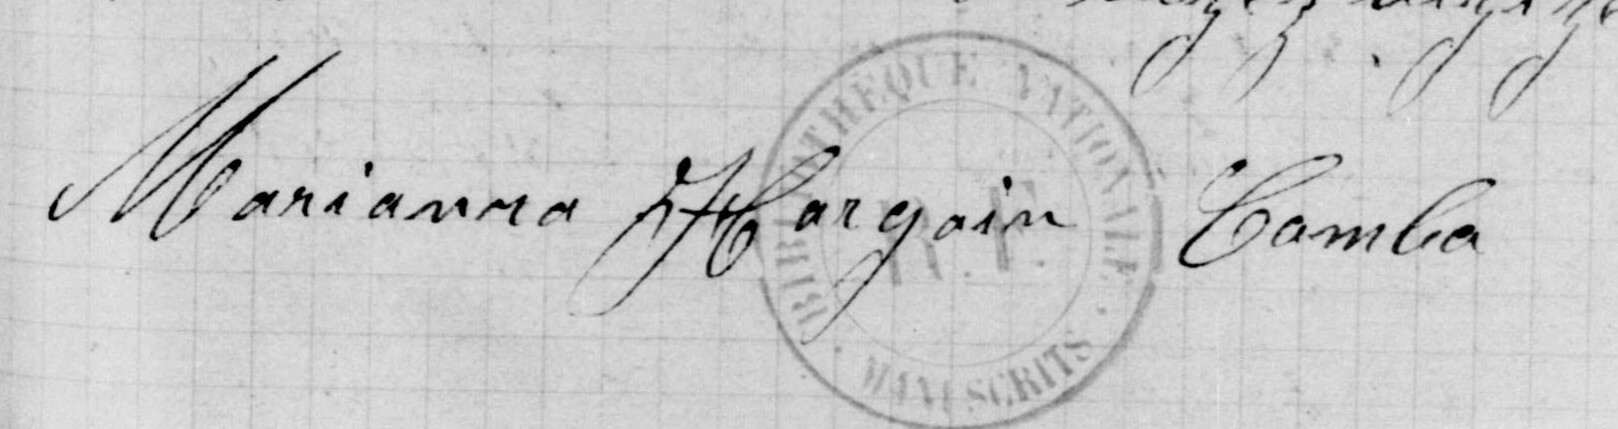
Signature of: mariana hargain